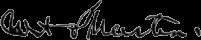
Signature of: william alexander parsons martin